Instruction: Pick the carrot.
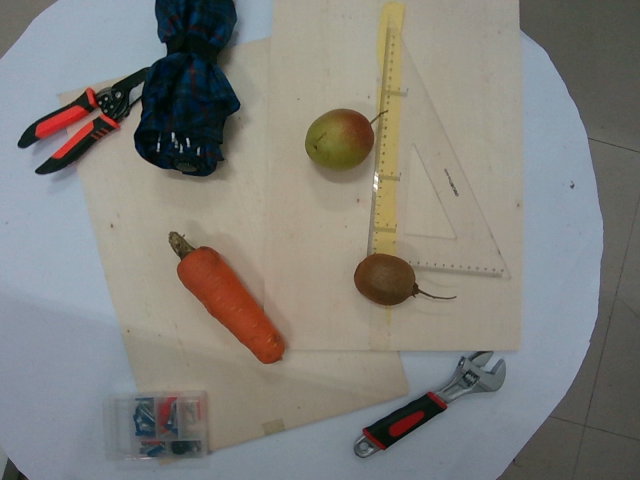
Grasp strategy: vertical